Question: How does the patient history play a role?
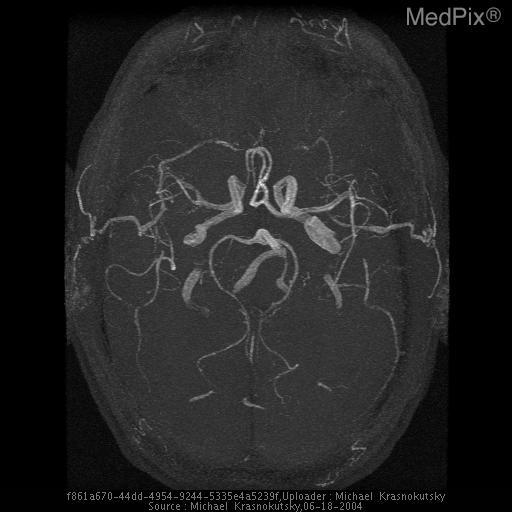
Answer: The patient's history of 30 year old male was admitted to the hospital after motor-vehicle accident.  Initial CT of the head demonstrated area suspicion for an aneurism.  MRI and MRA of the brain was performed to evaluate further. is key in understanding the case.